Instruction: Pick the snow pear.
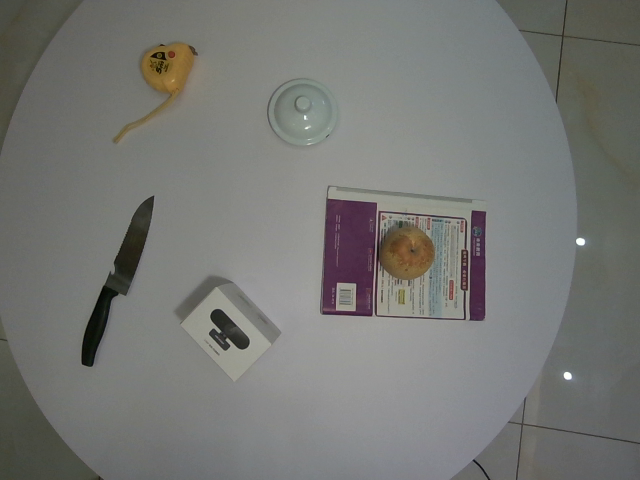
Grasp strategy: vertical